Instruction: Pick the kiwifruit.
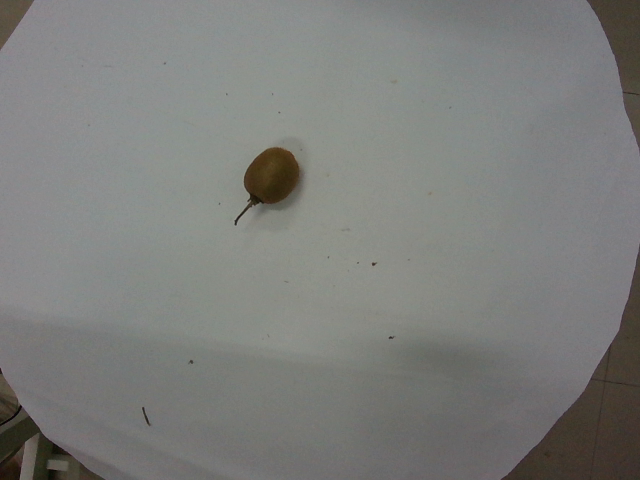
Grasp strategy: vertical